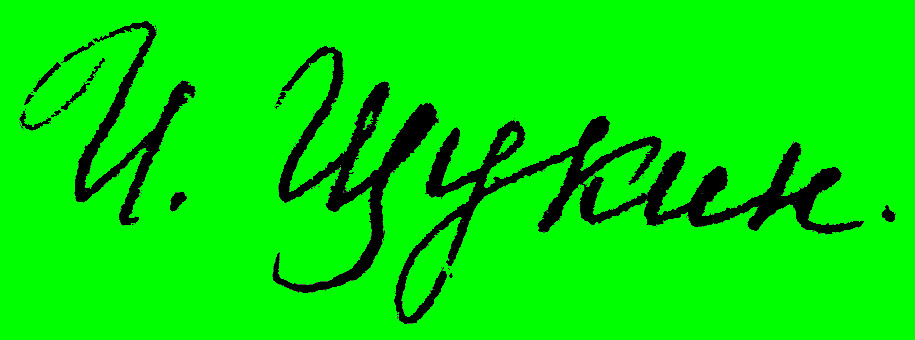
Signature of: ivan shchukin